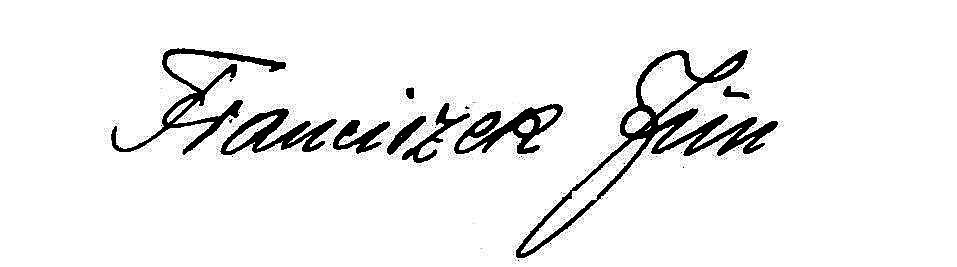
Signature of: franciszek jun